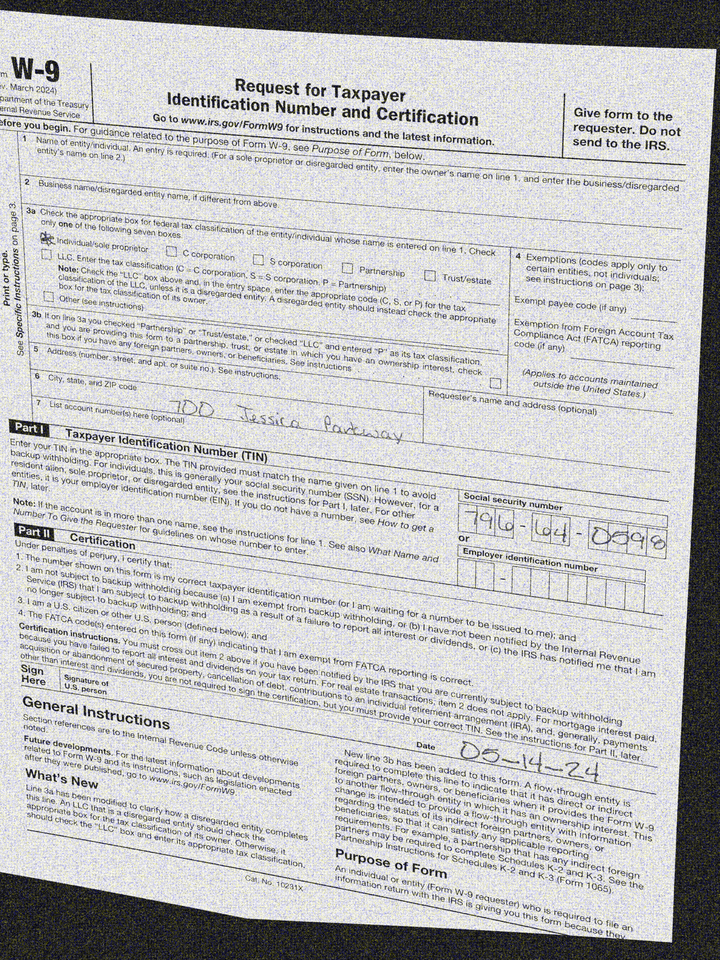
adr1: 700 Jessica Parkway
cbx: yes
ssn: 796640598
sdt: 05-14-24